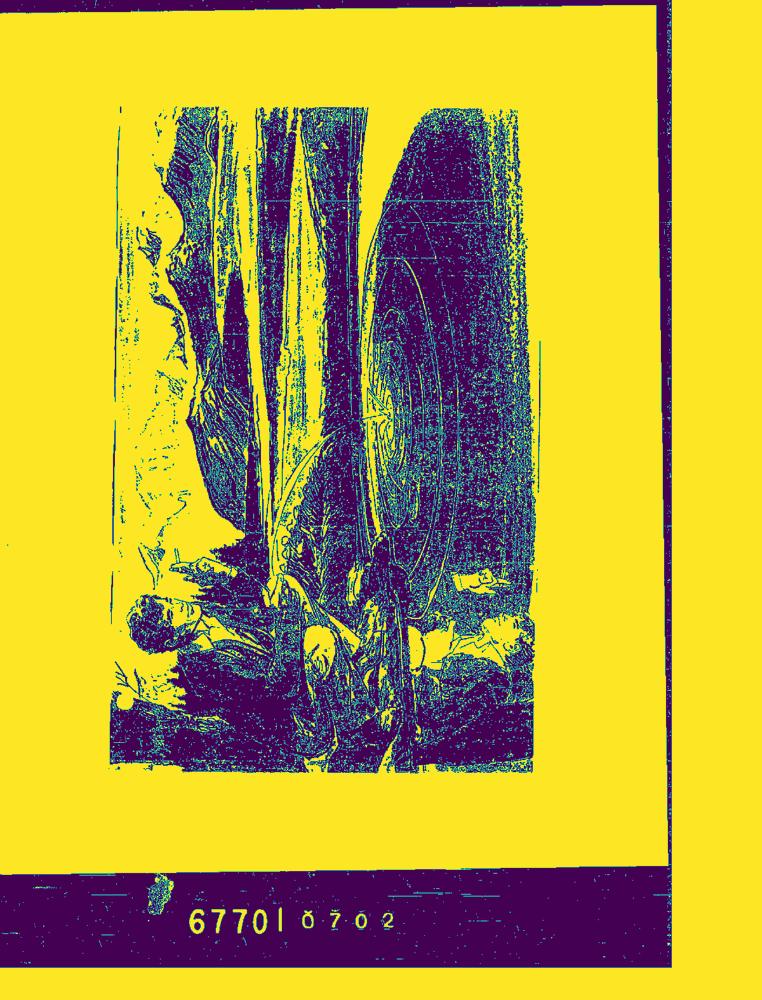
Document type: AD